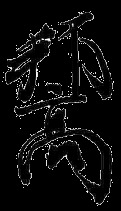
Signature of: fushimi no miya kunitaka shinnō